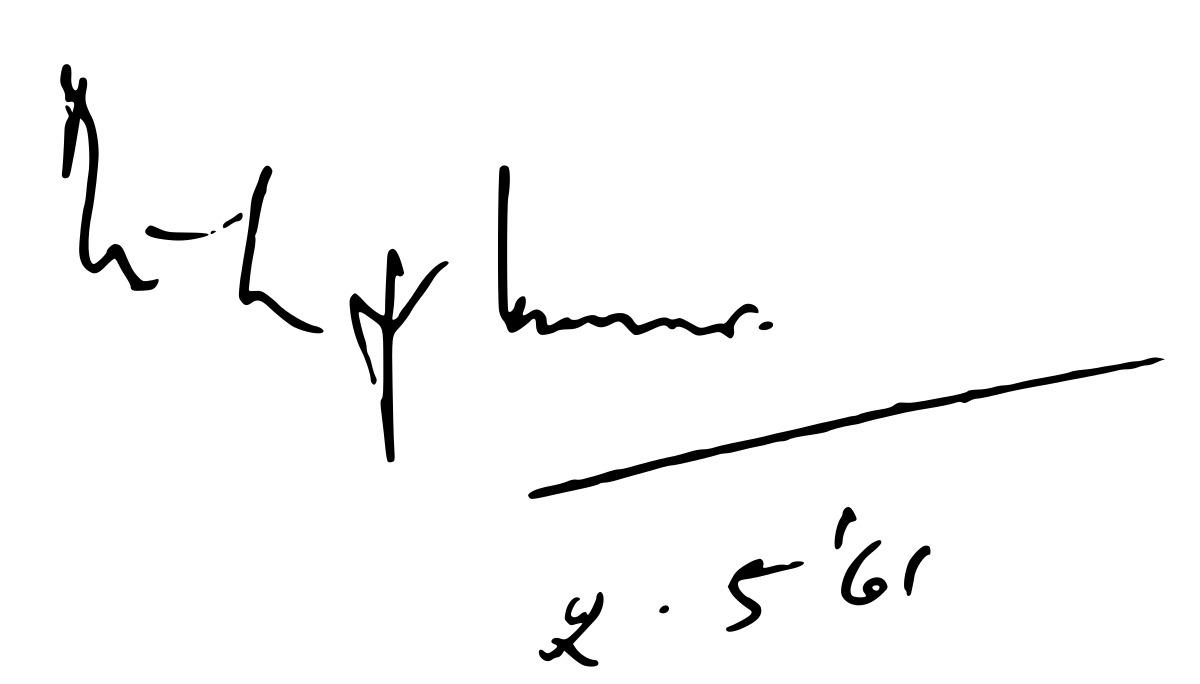
Signature of: dilip kumar